Question: What jurisdiction, city, or county is the document associated with?
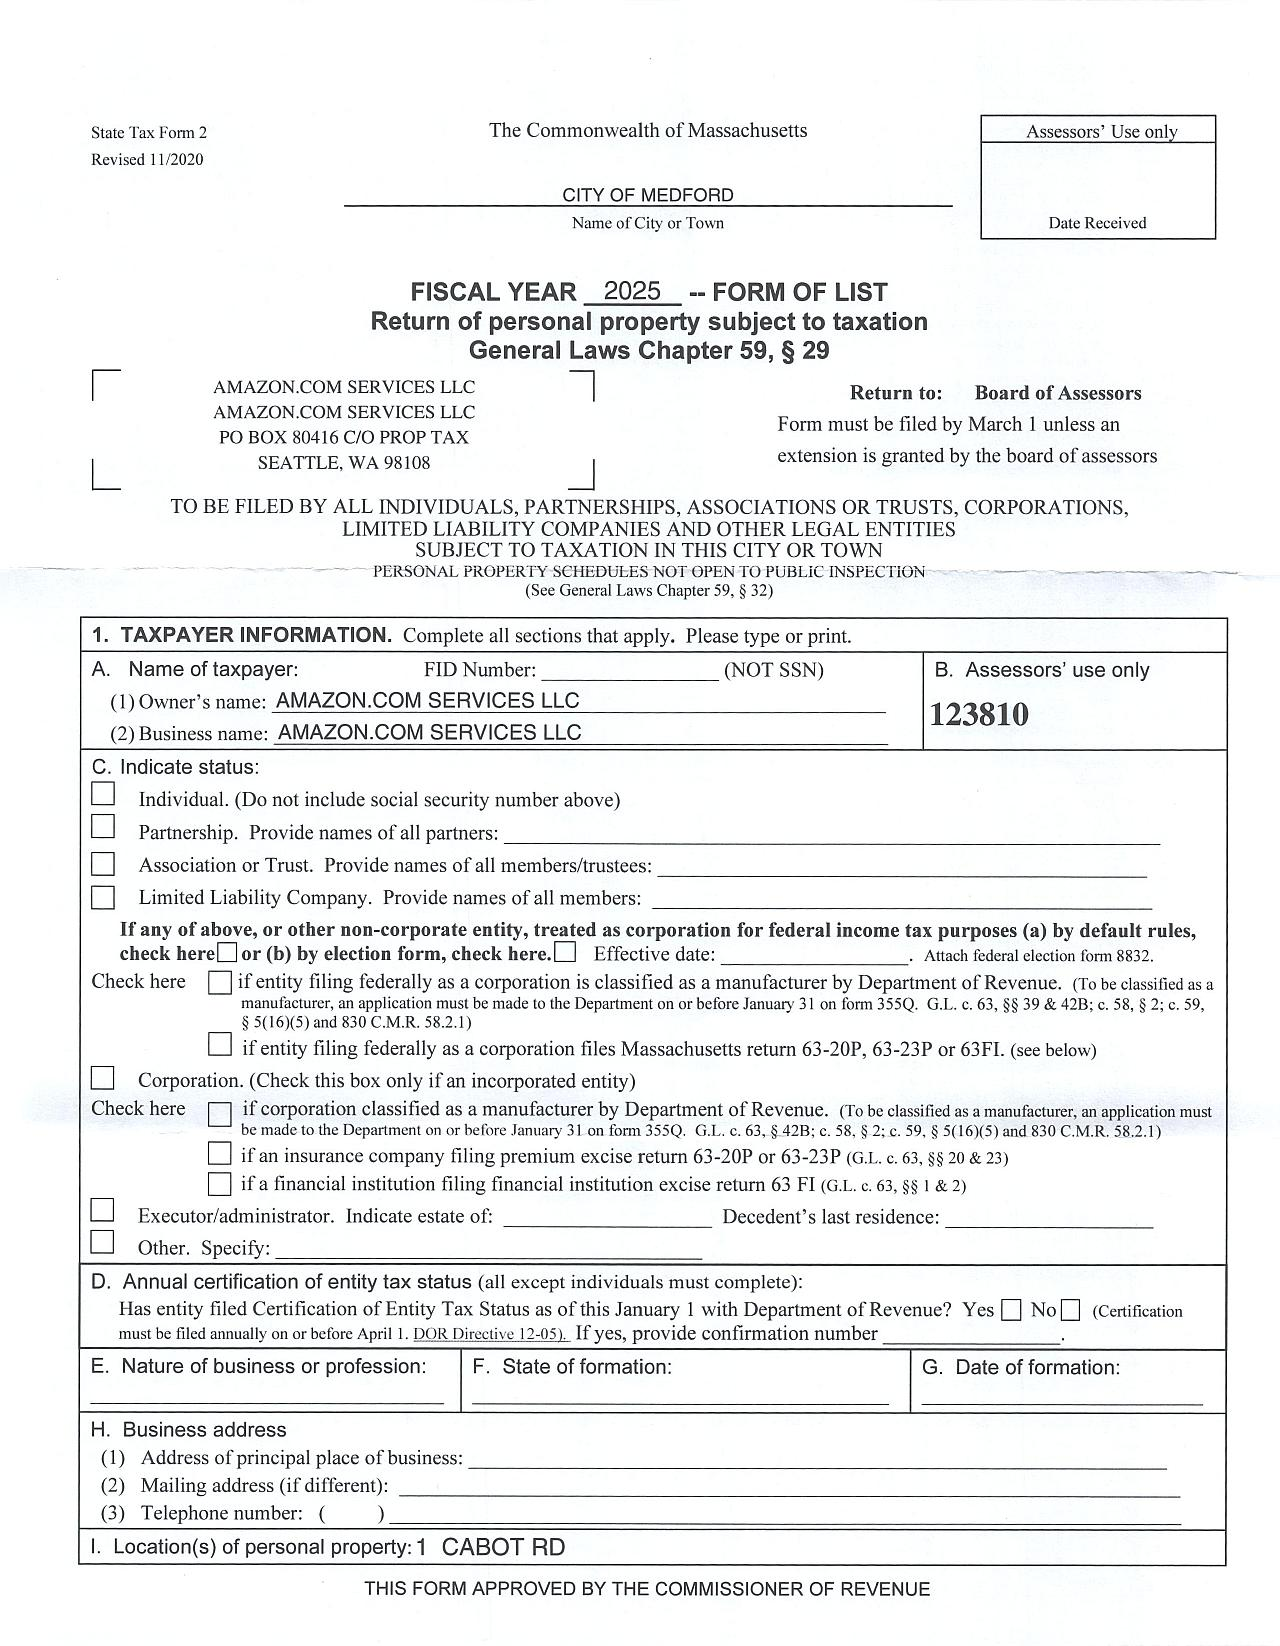
Answer: "CITY OF MEDFORD"